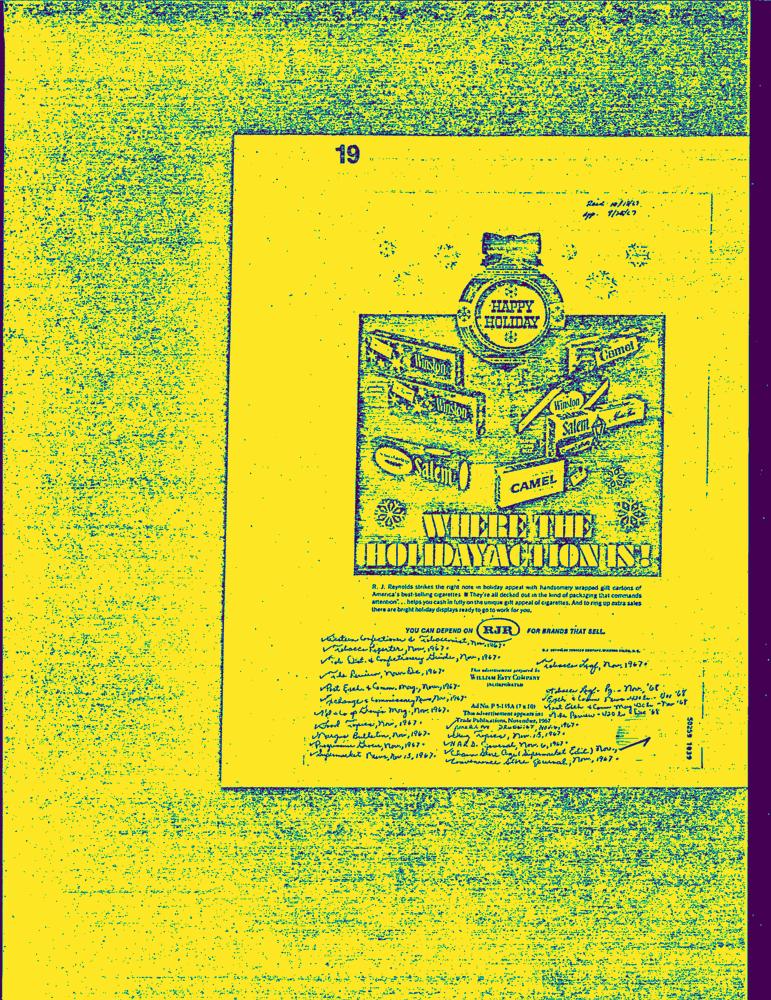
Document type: AD